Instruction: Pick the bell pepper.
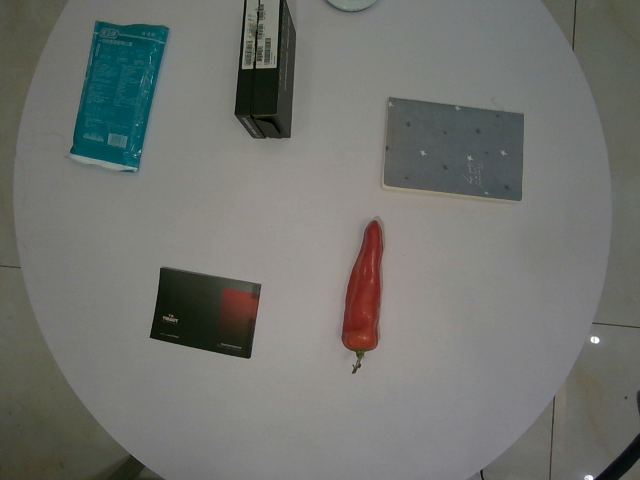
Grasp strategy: vertical